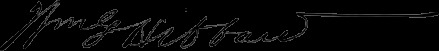
Signature of: william gold hibbard